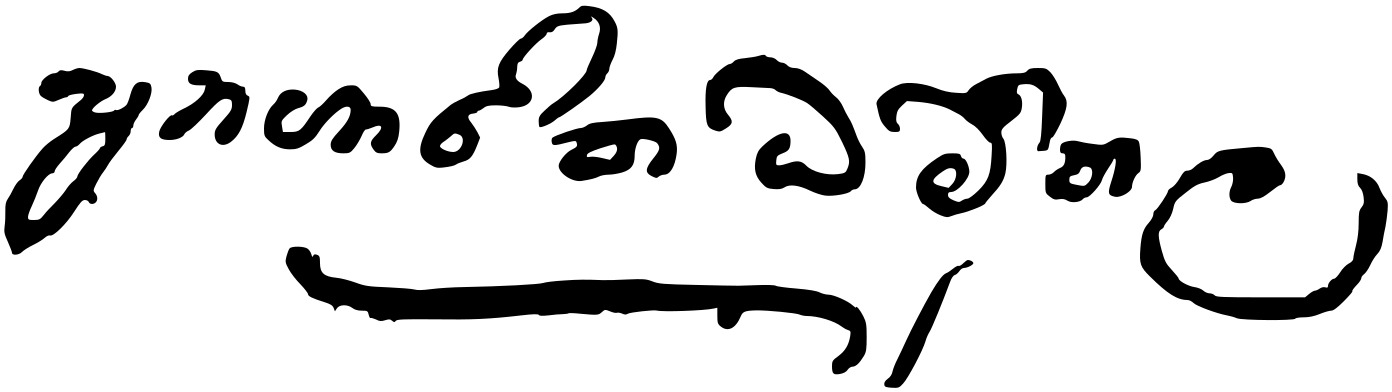
Signature of: anagarika dharmapala